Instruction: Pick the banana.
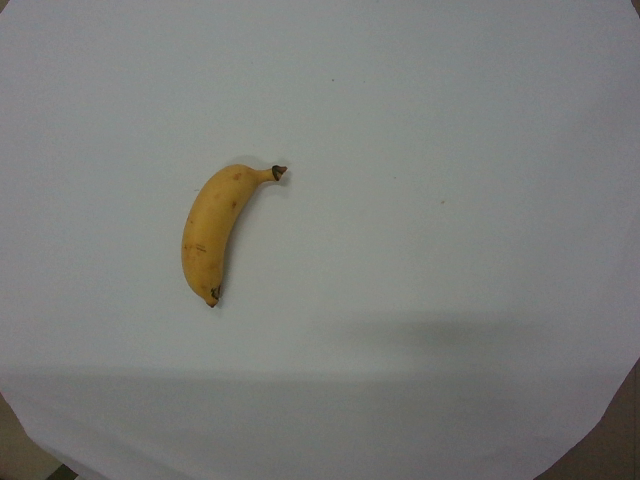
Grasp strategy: vertical